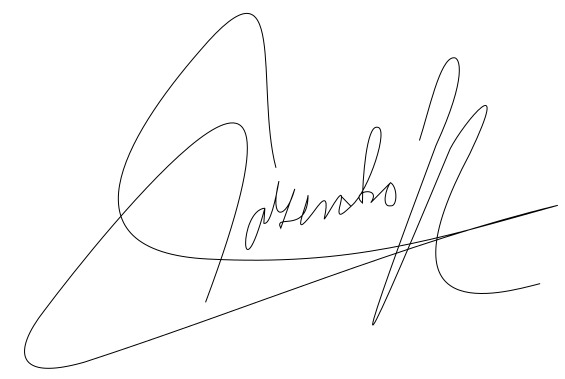
Signature of: louise elisabeth coldenhoff